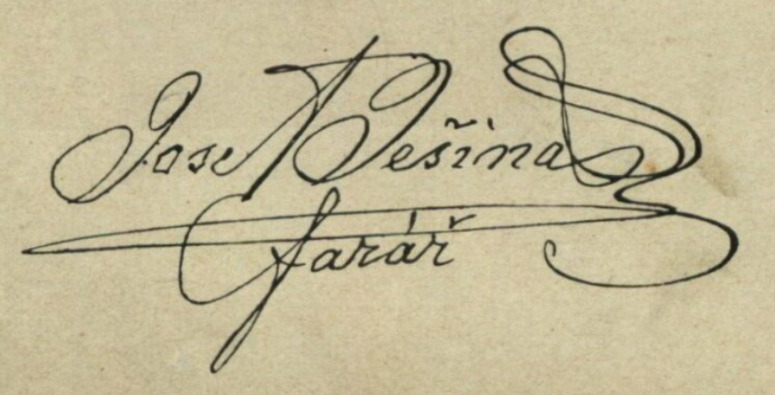
Signature of: josef ješina